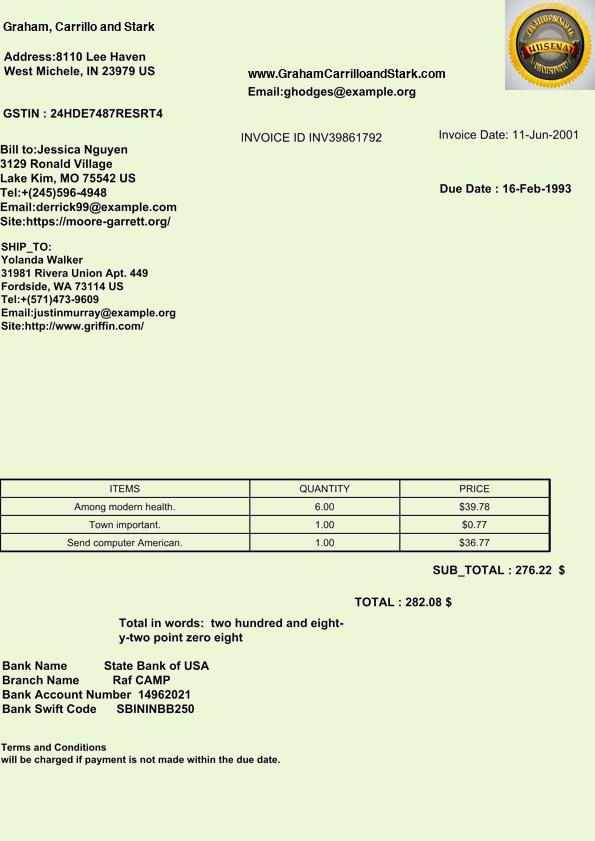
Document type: Invoice